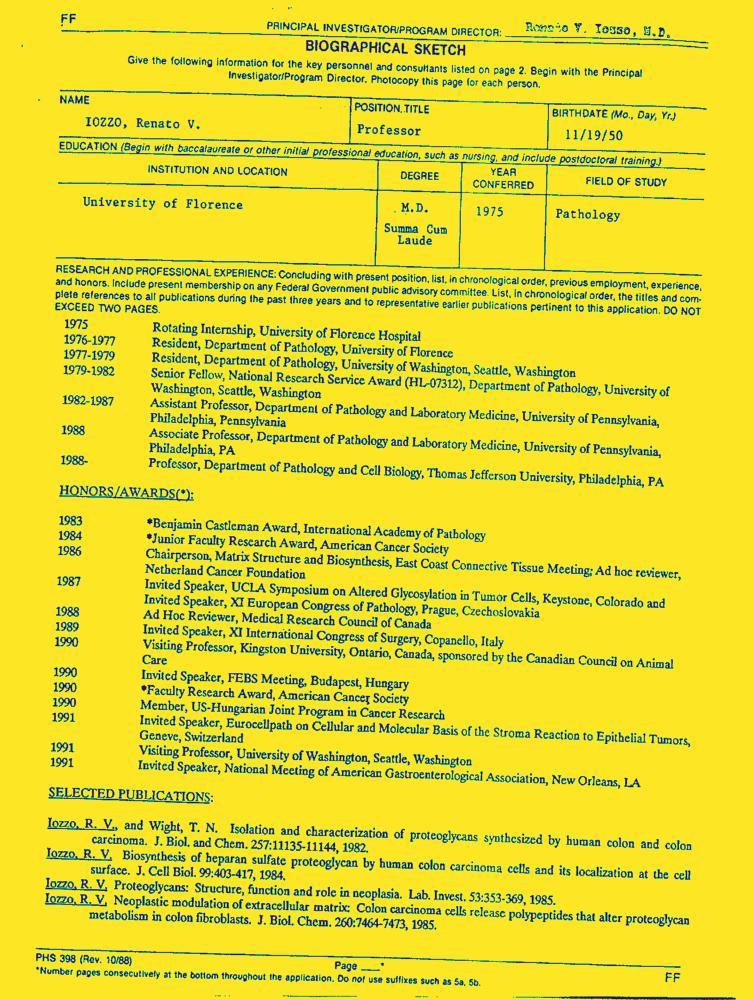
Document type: Resume-Doc